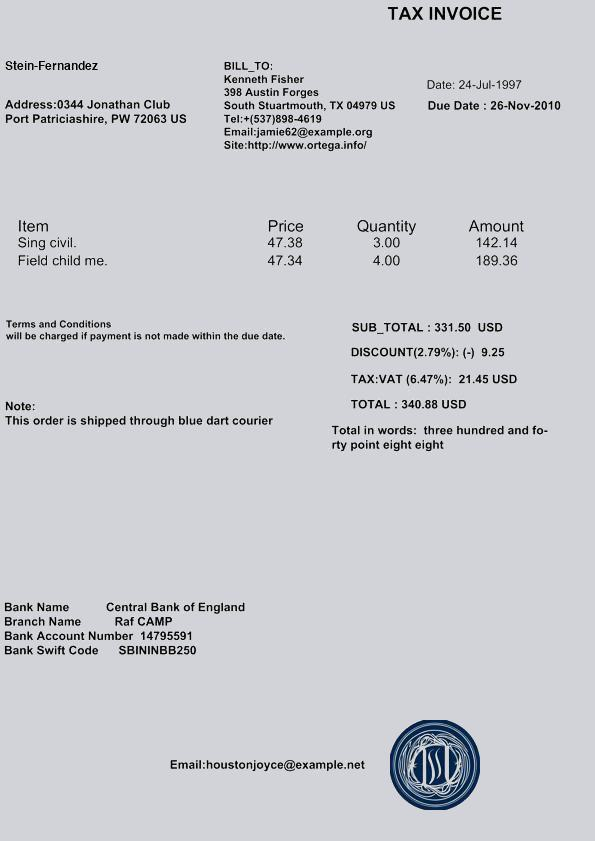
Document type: Invoice